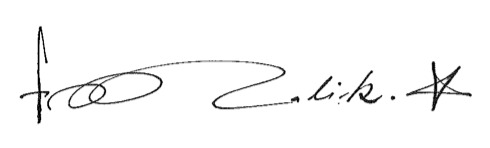
Signature of: fazal malik akif